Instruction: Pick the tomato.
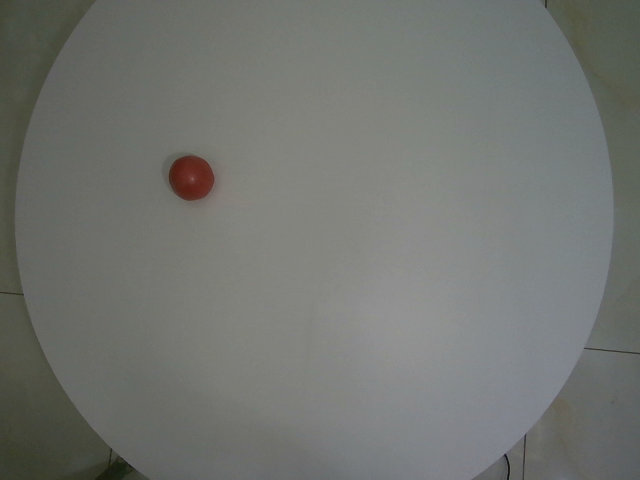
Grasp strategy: vertical